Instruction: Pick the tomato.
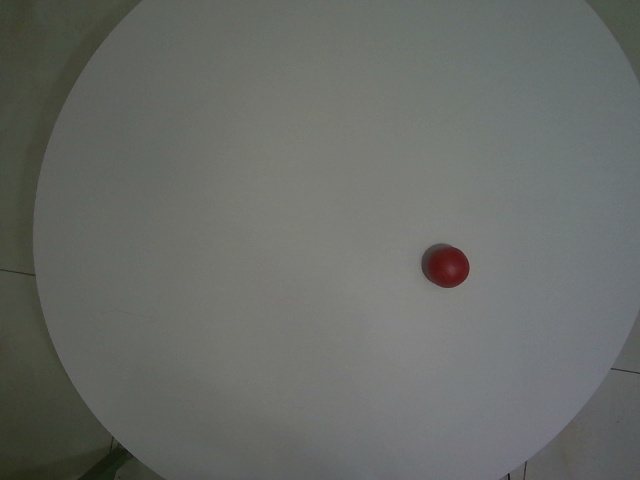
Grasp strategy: vertical